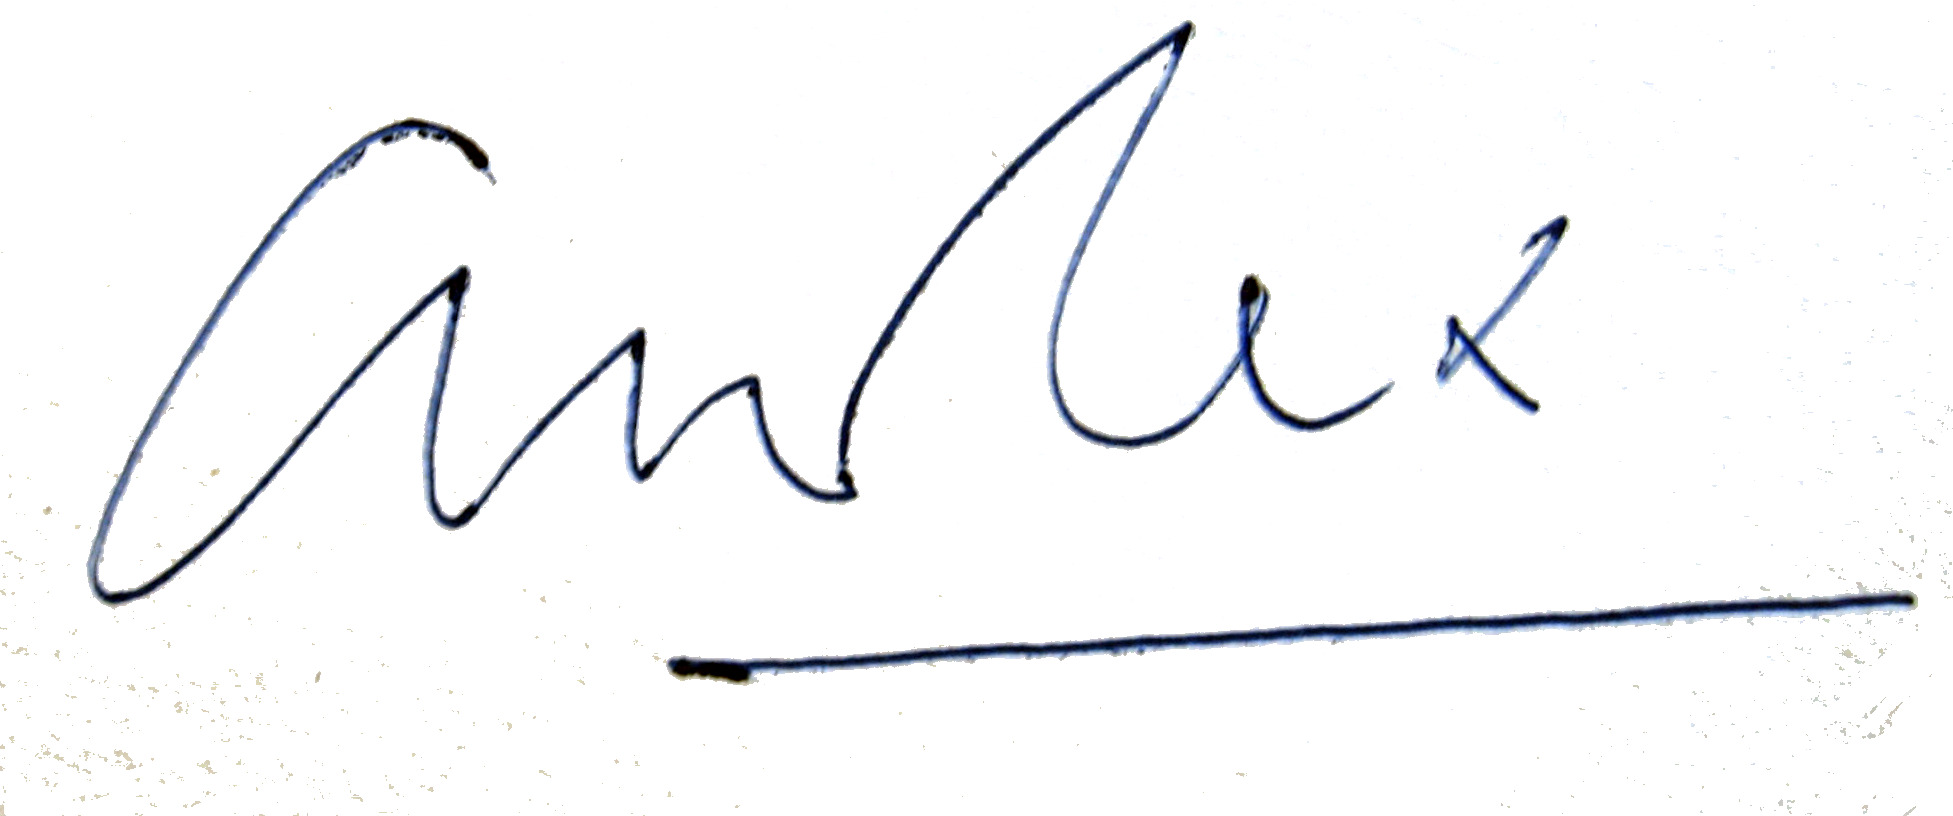
Signature of: andrex